Please extract the written amount, numerical amount, recipient's name, date on the cheque, and the bank's name from the image.
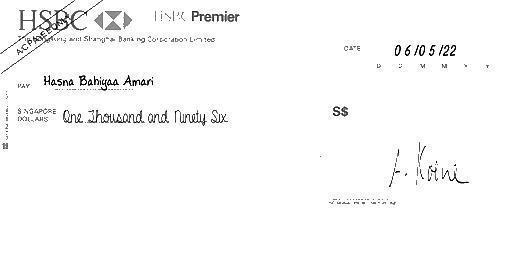
amt_in_words: One Thousand and Ninety Six
amt_in_figures:
payee_name: Hasna Bahiyaa Amari
bank_name: HSBC
cheque_date: 06/05/22